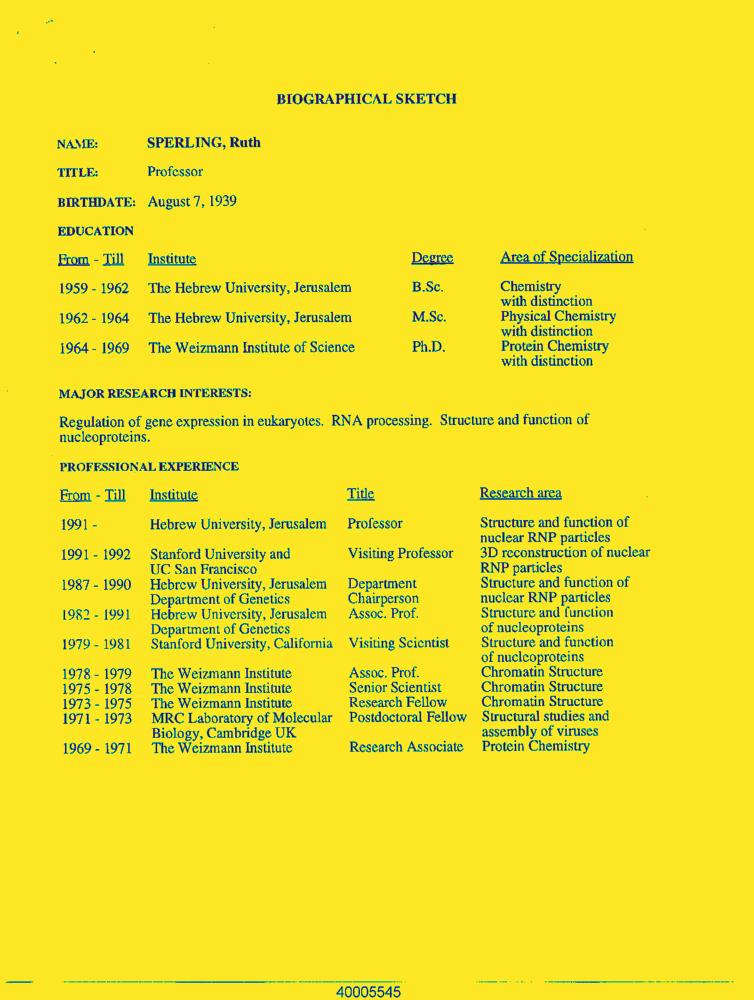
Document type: Resume-Doc